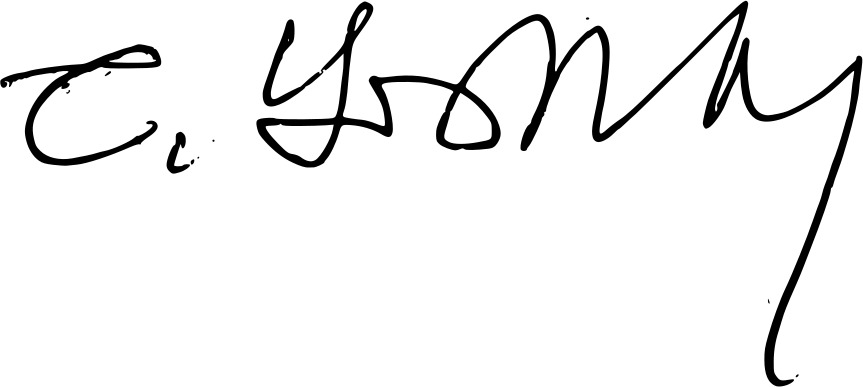
Signature of: akaki shanidze